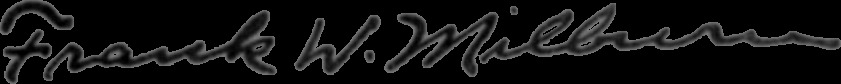
Signature of: frank w milburn